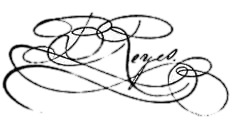
Signature of: bernardo reyes